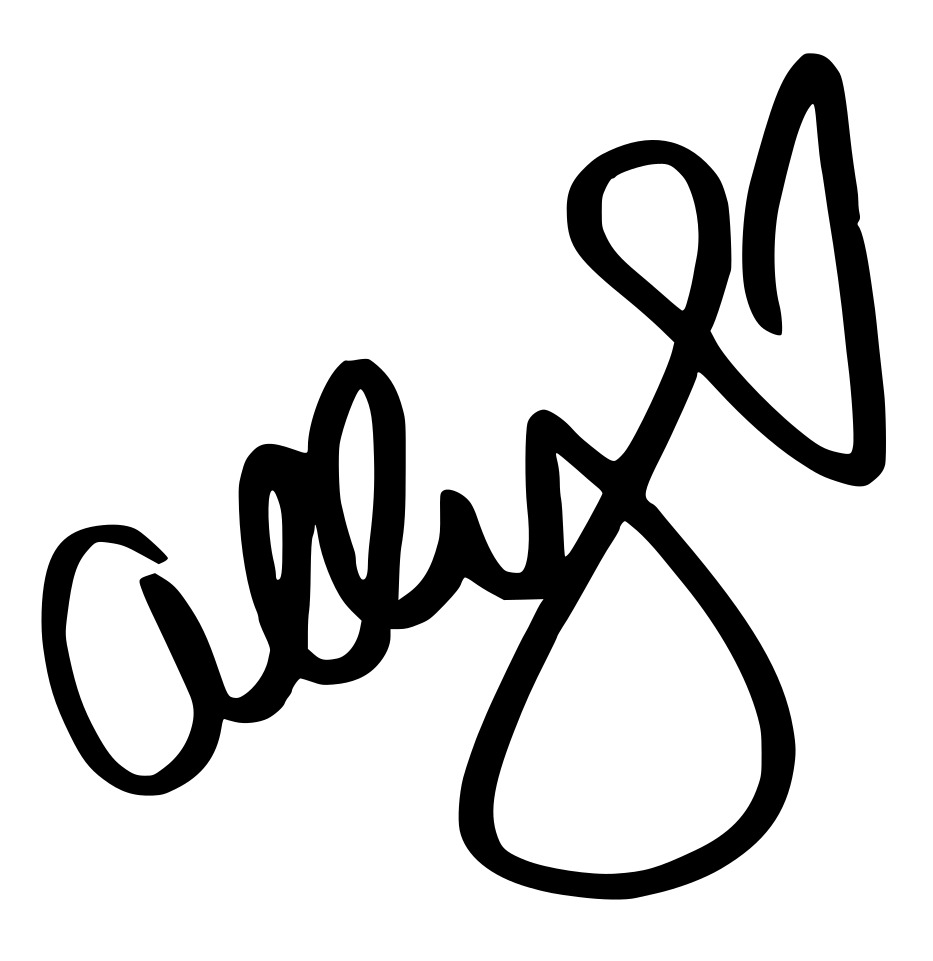
Signature of: ally brooke